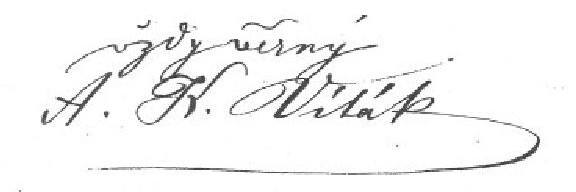
Signature of: antonín konstantin víták